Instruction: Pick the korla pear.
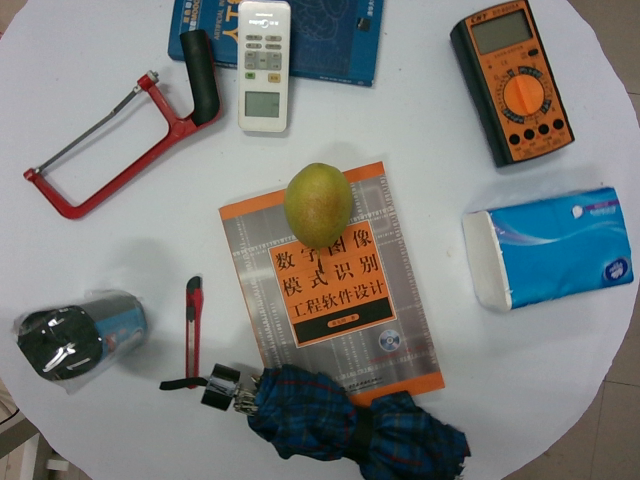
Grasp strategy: vertical